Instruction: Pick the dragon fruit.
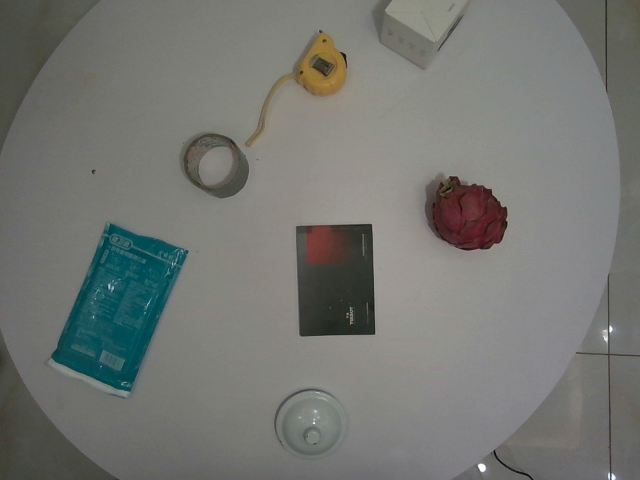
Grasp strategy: vertical